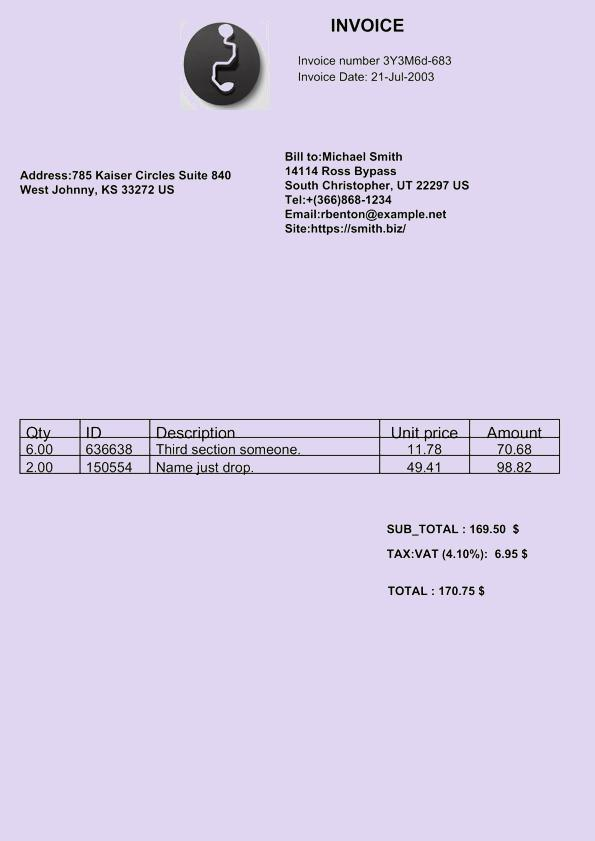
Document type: Invoice